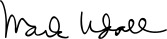
Signature of: mark udall